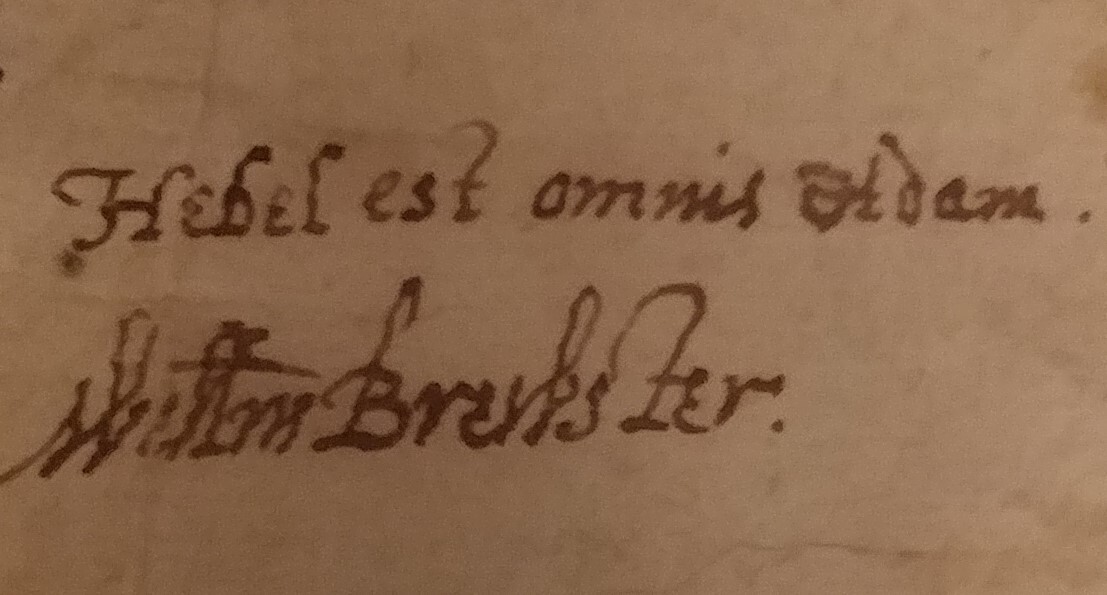
Signature of: william brewster